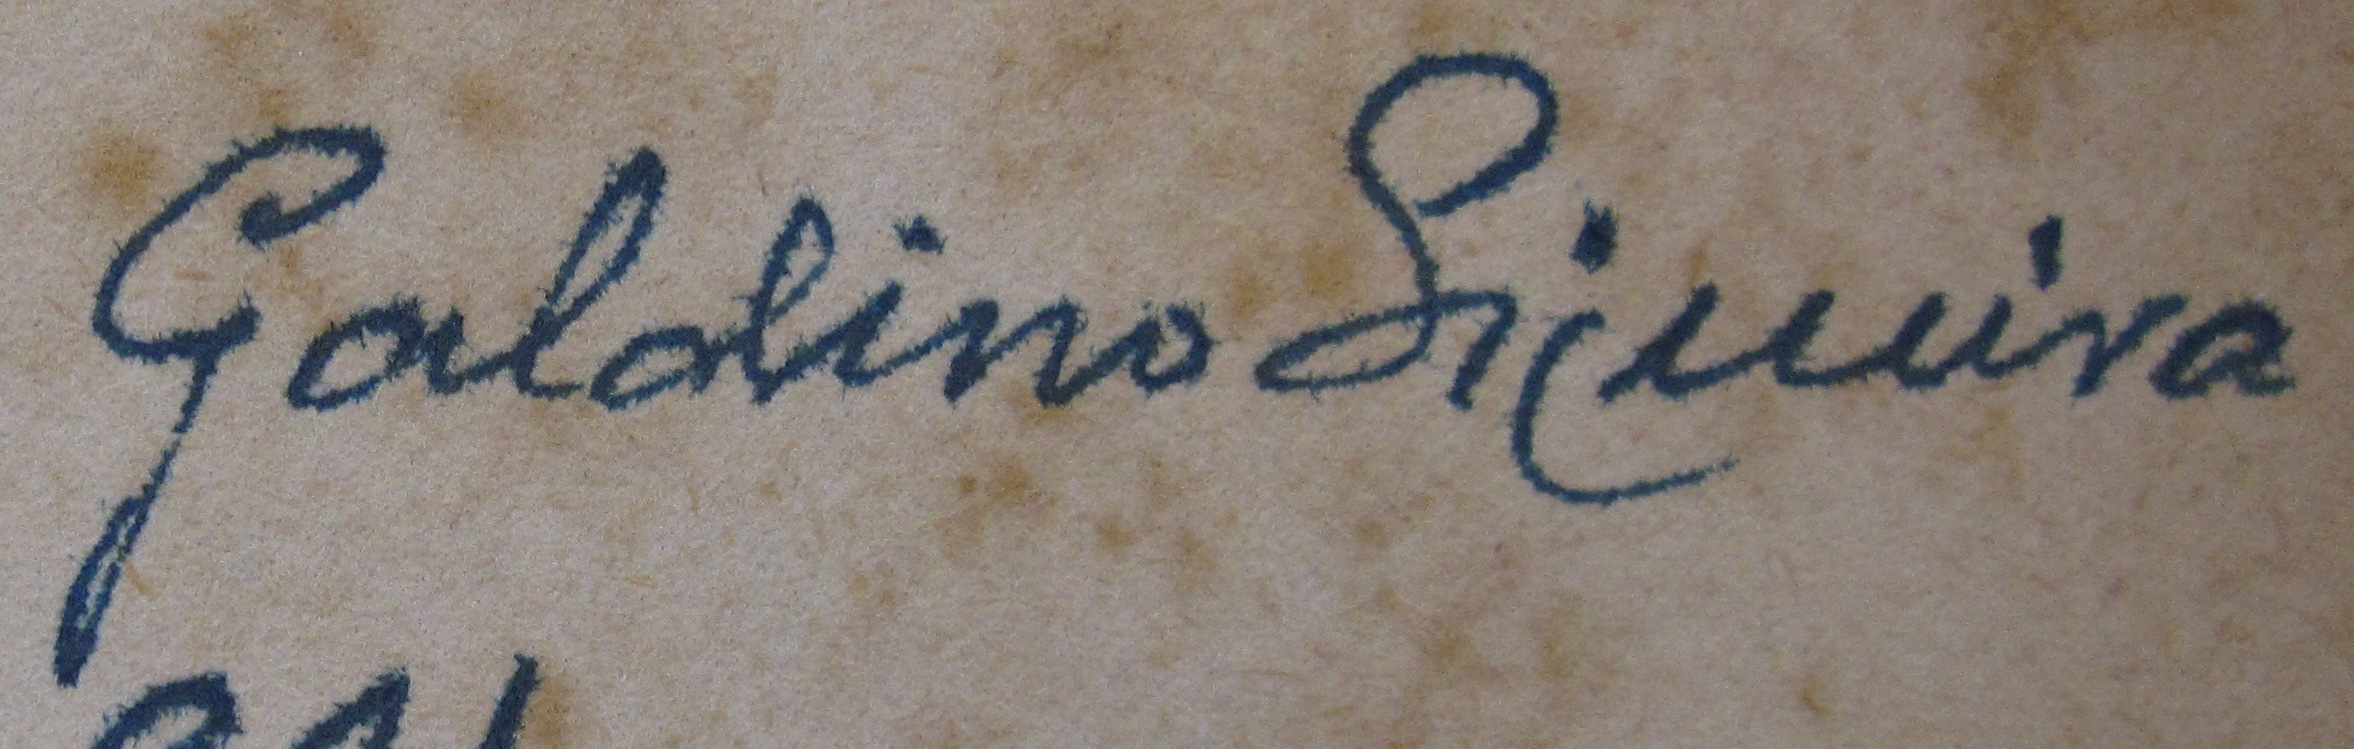
Signature of: galdino siqueira